Patient: Female, age 56
A 56-year-old never smoking woman was admitted to our Lung Cancer Center with no symptoms, but a big mass was found in the left lower lobe (Computed tomography (CT) of the chest) through annual healthy check-up. She denied hepatitis, tuberculosis, or other infectious disease, and had no history of smoking, drinking, allergies, or surgery. There was no obvious change in body weight.
An enhanced CT of the chest, whole abdomen, brain, and nasopharyngeal and a whole body bone scan were arranged. The enhanced CT of the chest showed a bulky soft tissue mass in the left lower lobe with lobulated, burr sign, and the largest cross-section size was about 6.4x6.0 cm. Furthermore, the left lung door and mediastinal lymph nodes showed enlargement. There were no trachea bronchial stenosis and no pericardial or pleural effusion (Figures 1A1, A2, B1, and B2). The enhanced CT of the whole abdomen showed a kind of circular low density shadow of 4.1x3.6 cm in the liver (Figure 1C). The brain and nasopharyngeal enhanced CT and the whole body bone scan were roughly normal except some focal ischemia, deputy nose, and hypertrophy of bilateral inferior turbinate (Figures 1D-F). Serum tumor markers indicated cell keratin fragments antigen 21-1 (CYFRA21-1) and neural specificity enolase (NSE) were higher than the normal values (10.38 ng/mL vs <3 ng/mL and 22.62 ng/mL vs <15 ng/mL, respectively). Carcinoembryonic antigen (CEA), serum carbohydrate antigen 125, 19-9, 15-3, and 72-4 (CA125, CA19-9, CA15-3, and CA72-4) were all negative. Other abnormal blood test results including heat shock protein 90alpha (HSP90alpha) and erythrocyte sedimentation (ESR), especially EBV-EA-IgG was 158.14 RU/mL which was almost eight times higher than normal value.
In order to define the diagnosis, fiber optic bronchoscope (FOB) and percutaneous lung biopsy were performed. All levels of the bronchial lumen were normal through the FOB, and the biopsy showed only chronic inflammation. However, percutaneous lung biopsy prompted lymphoepithelioma-like carcinoma combined with the results of hematoxylin-eosin (HE) and immunohistochemical (IHC) staining. IHC staining demonstrated PCK (+), P40 (+), CK5/6 (+), EBER1/2-ISH (+), CK7 (-), TTF-1 (-), and PD-L1 (+, positive proportion about 80%, antibody SP142, ZSGB-BIO Company) (Figure 2). The findings from next generation sequencing (NGS) were negative for mutations in EGFR, KRAS, and BRAF and negative for rearrangements in ALK and ROS1. Then we diagnosed left lower lobe lymphoepithelioma-like carcinoma invading the pericardium and descending aorta, with metastasis of mediastinal lymph nodes and liver (cT4N2M1b, stage IVA).
The first treatment regimen was paclitaxel (190 mg) plus carboplatin (550 mg). After two cycles, we evaluated the curative effect according to enhanced CT of the chest and whole abdomen, and we found the size of tumor became larger (Figures 3A1 and A2) and the lesions of liver became more broader than before (Figures 3B1-B4, evaluation result was SD (according to RECIST 1.1)). We evaluated again after four cycles of chemotherapy, and found the CT imaging demonstrated significant progression of disease (Figure 4, evaluation result was PD). After consulting with the patient and considering the high expression of PD-L1, we decided to stop the chemotherapy and began to use nivolumab (Opdivo; Bristol-Myers Squibb, New York, NY). Subsequently, the patient was administered nivolumab 3 mg/kg every 14 days. After two cycles, we evaluated the curative effect again, and to our surprise the size of the mass had reduced significantly (Figures 5A1 and A2, evaluation result was PR), and there was no metastasis in the brain (Figure 5B). After five cycles of nivolumab, the size of the tumor and the lesions of the liver became even smaller (Figure 6, evaluation result was PR). At the same time, we performed the blood tests again and found that the values of CYFRA21-1 and NSE dramatically decreased compared to before, especially the CYFRA21-1 (Figure 7). So far, this patient has finished six cycles of treatment of nivolumab and there have been no obvious side-effects during the treatment process except an occasional mild cough. Meantime, the hormone level of the thyroid and cortisol have remained roughly normal.
Keywords: lelc, nsclc, pd-l1, nivolumab
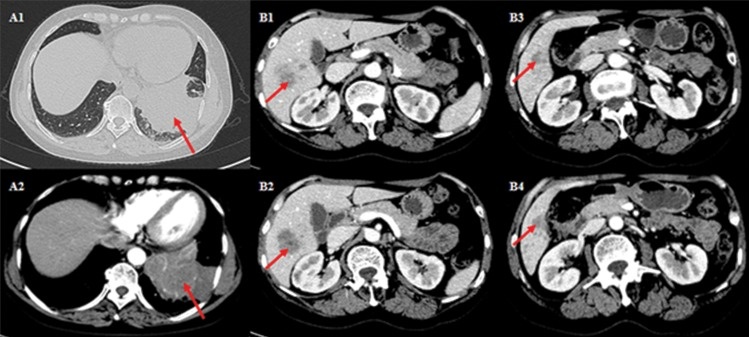
Image caption: The images of enhanced CT of chest and whole abdomen after two cycles of chemotherapy. (A1, A2) A bulky soft tissue mass in the left lower lobe, which was larger than before. (B1-B4) Multiple classes of circular low density shadows in the liver, and the lesions of liver had become broader than before (October 29, 2018).